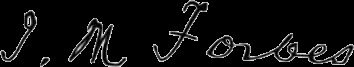
Signature of: john murray forbes